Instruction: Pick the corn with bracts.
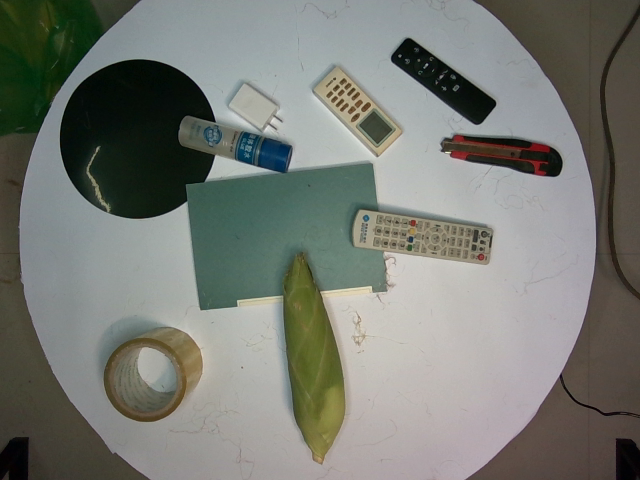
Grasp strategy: vertical